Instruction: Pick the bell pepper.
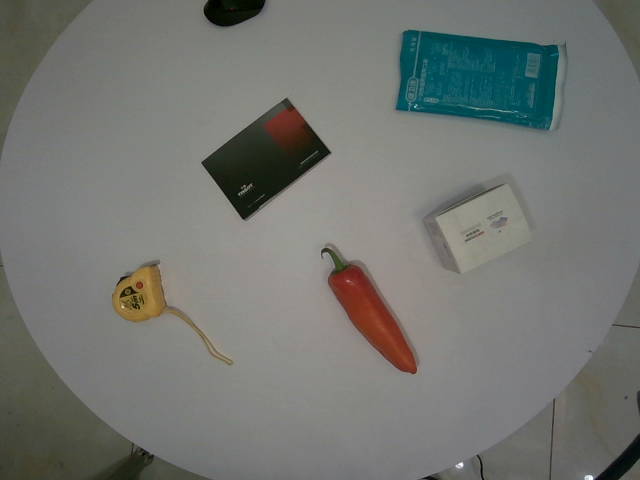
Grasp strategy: vertical